Question: How is the history relevant to the case?
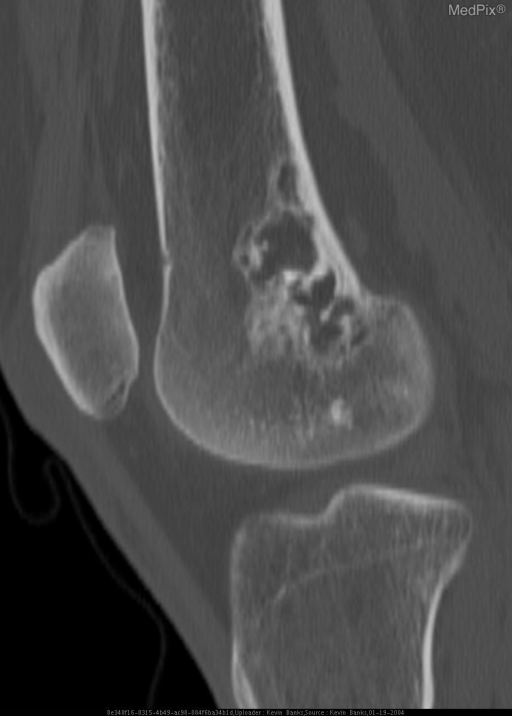
Answer: The patient's history of A 45-year-old female with no significant past medical history presented to the emergency department with a painful knee following a fall from standing height. is key in understanding the case.